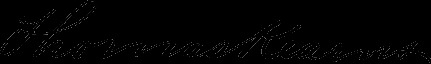
Signature of: thomas kearns